Question: What is the property identification or parcel number listed?
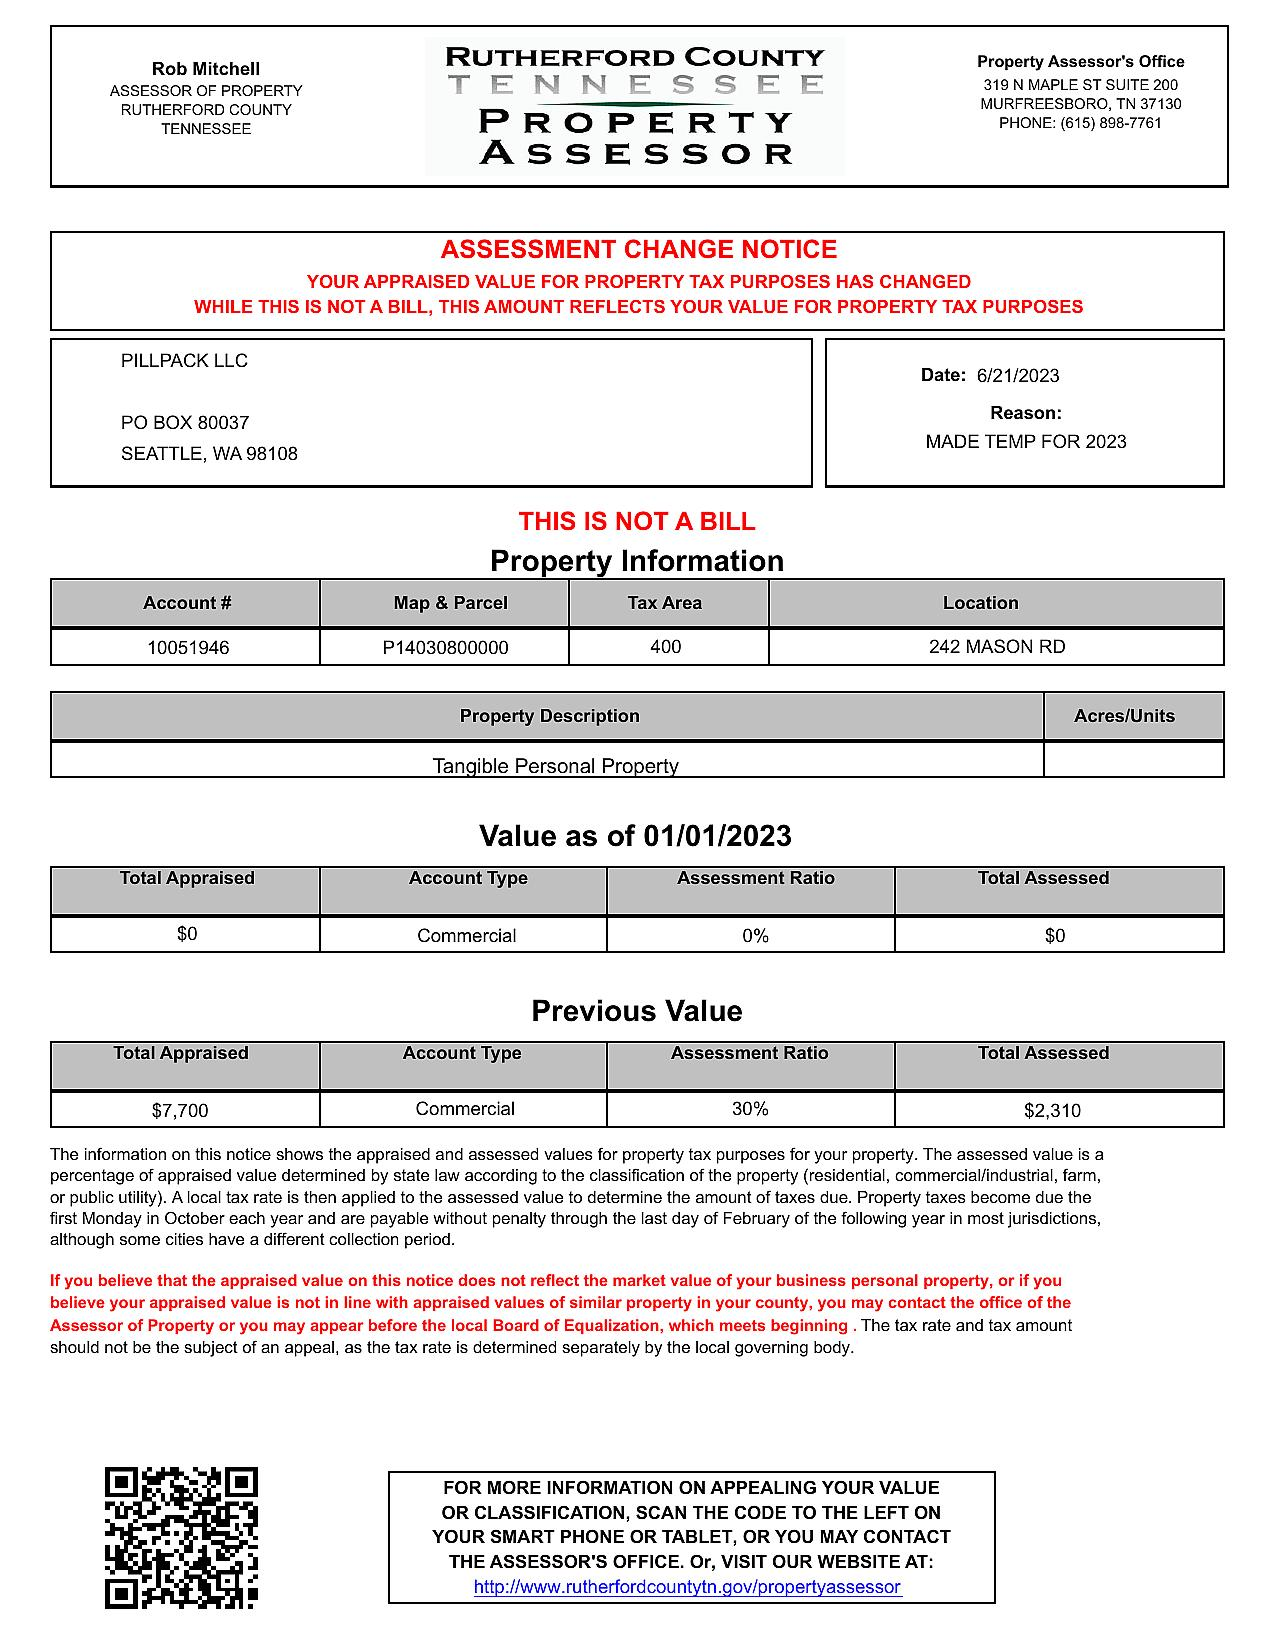
Answer: "P14030800000"